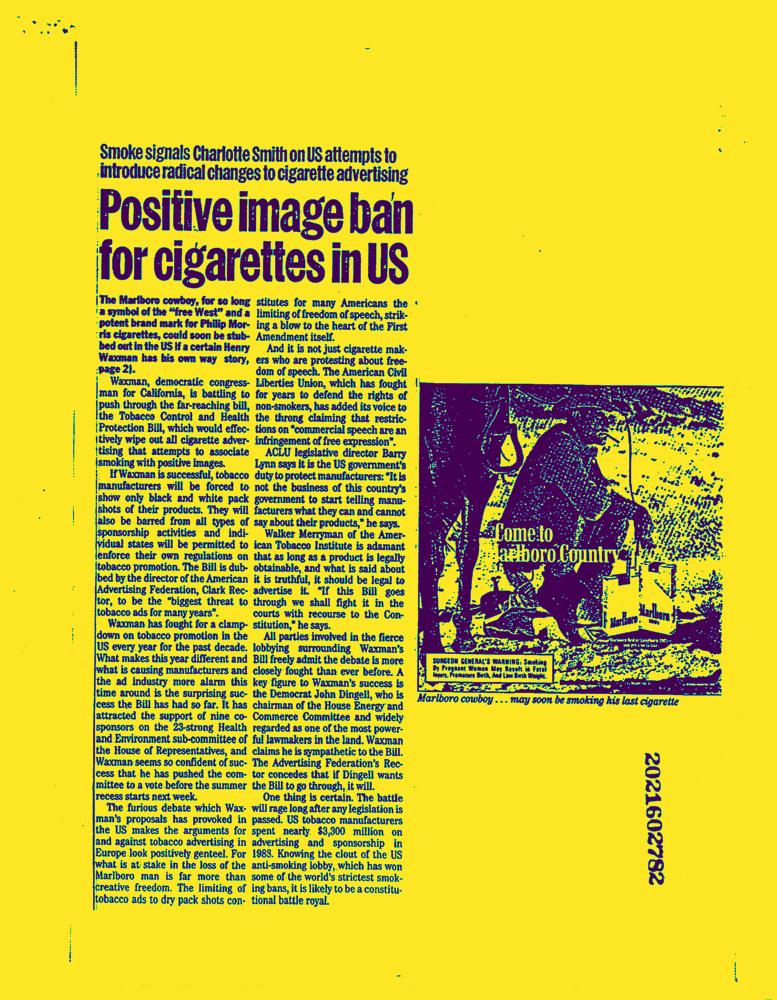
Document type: News-Article